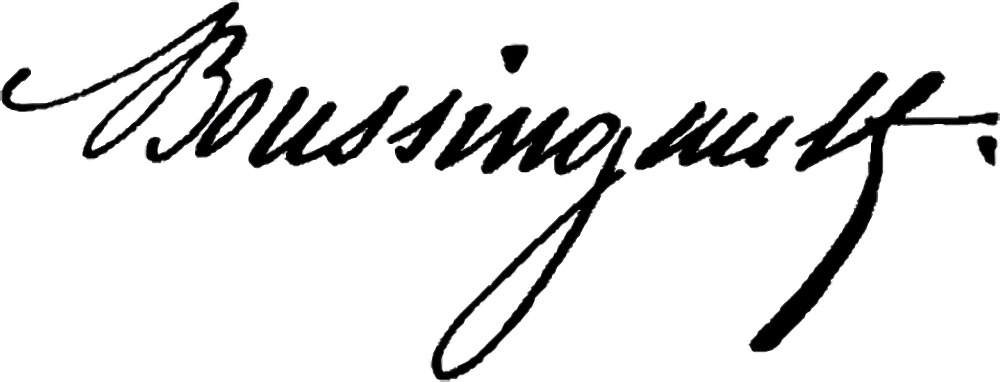
Signature of: jean baptiste boussingault